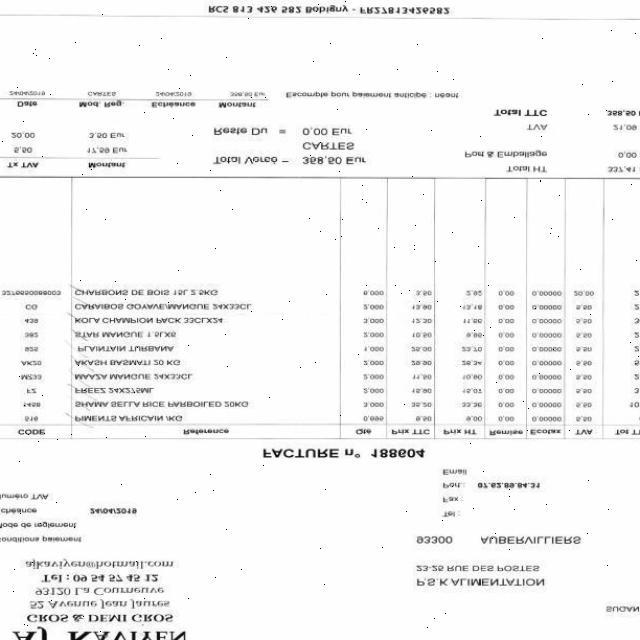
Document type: Invoice